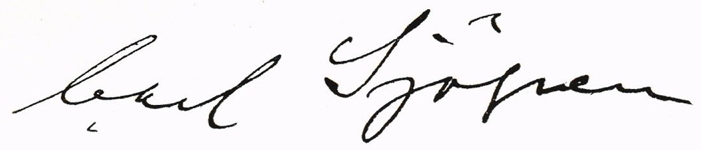
Signature of: carl sjögren